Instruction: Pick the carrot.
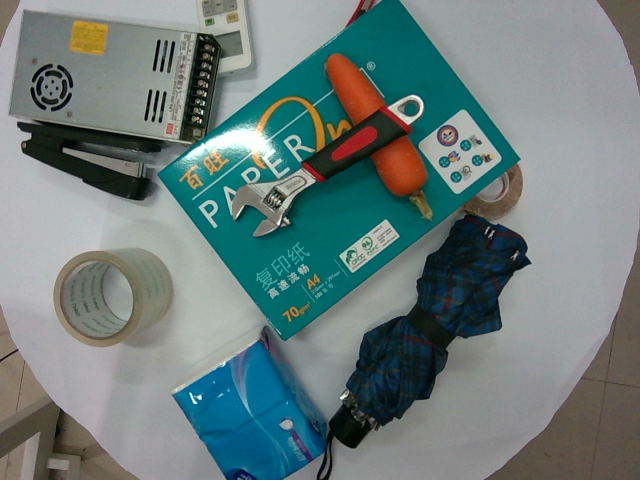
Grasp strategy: vertical